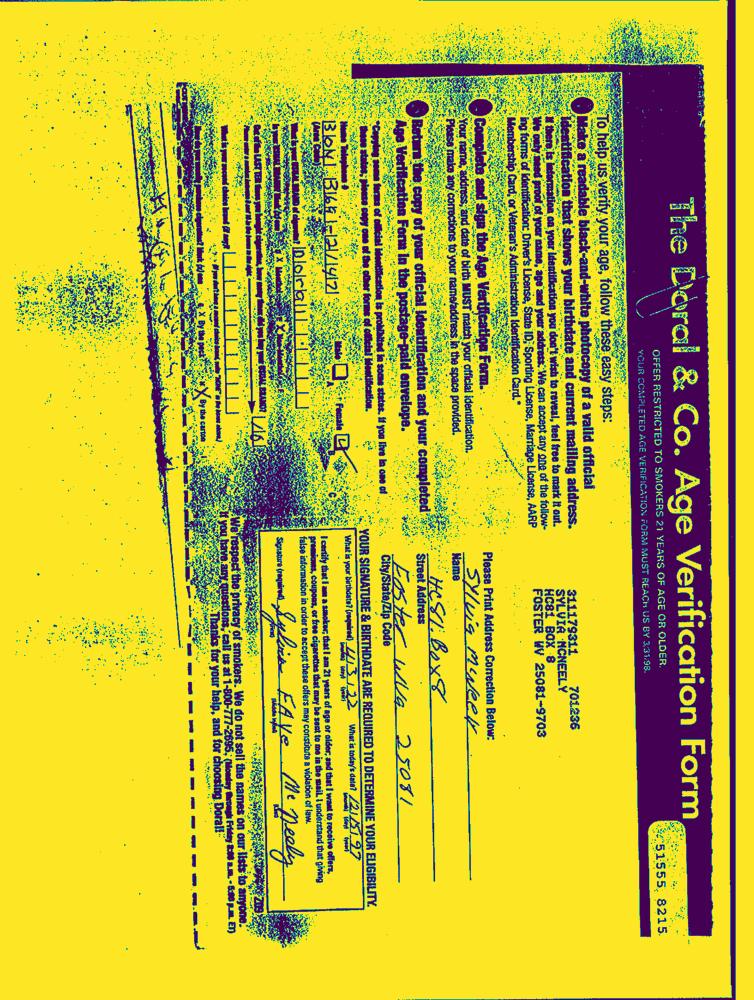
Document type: Hand-Written